Question: What is the potential diagnosis?
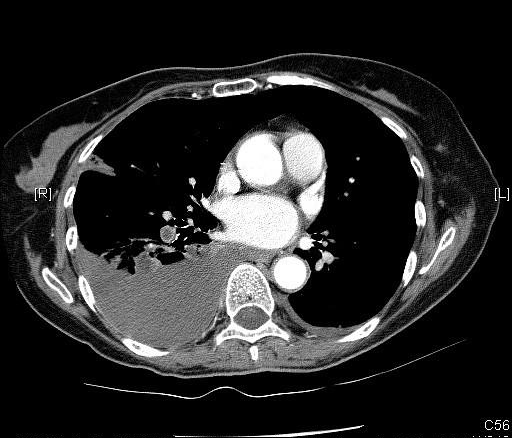
Answer: The possible diagnosis includes Clot embolus
In situ thrombus
Tumor embolus.